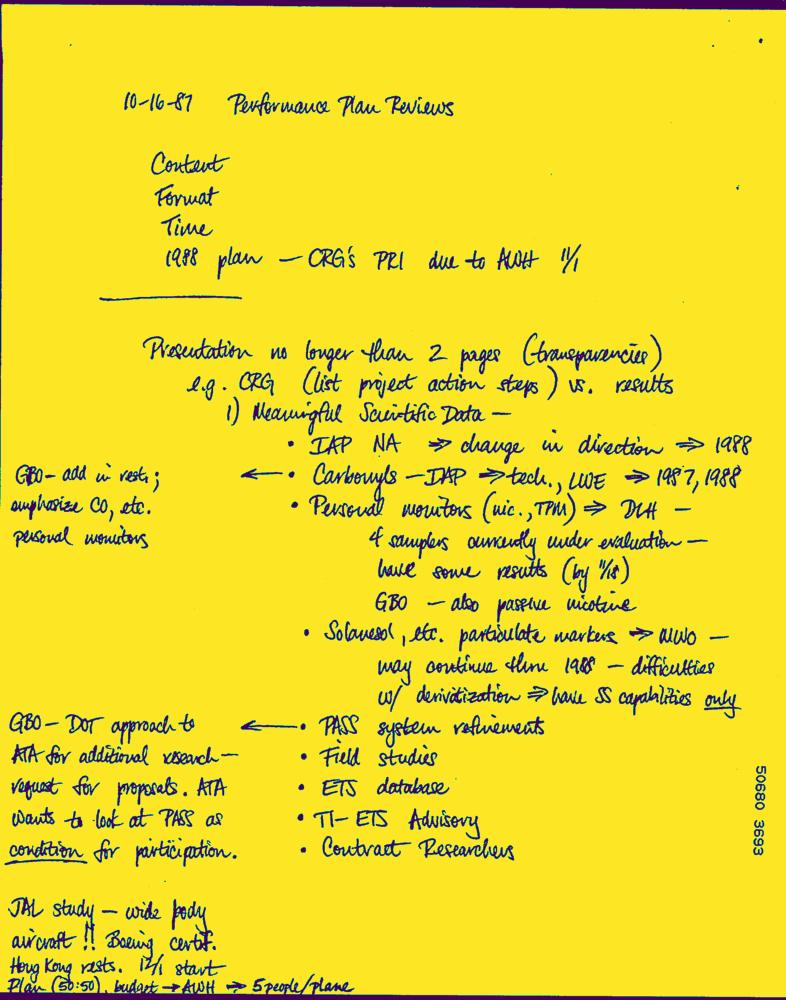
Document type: Hand-Written